Patient: Male, age 62
A 62-year-old man presented with acute dyspnea at rest, requiring high-flow oxygen therapy with a fraction of inspired oxygen of 80% in February 2021. A nasopharyngeal SARS-CoV-2 PCR was negative; however, the patient reported contracting a mild case of COVID-19 in December 2020, which was treated in an outpatient setting. Known comorbidities included hypertension, hyperlipidemia, and diabetes mellitus type II with a negative history of smoking and lung disease. A chest CT scan performed at admission revealed bilateral, diffuse ground-glass opacities, bronchiectasis and subpleural reticular changes consistent with pulmonary fibrosis predominantly in the middle and lower lobes (Fig. 1a, b).
Treatment with high-dose glucocorticoids was initiated, starting with 10 mg/day dexamethasone for 21 days with a switch to oral 25 mg/day prednisolone and 1,500 mg/day mycophenolate mofetil. However, therapy remained ineffective, and lung function progressively worsened (forced expiratory volume of 1.23 L [42%], total lung capacity of 3.1 L [51%] 2 weeks after admission). Imaging demonstrated a rapid decline of his condition with an acute respiratory distress syndrome pattern, upon which the patient was intubated (Fig. 1c, d). The indication of lung transplantation was established in line with previously suggested selection criteria. As a bridge to transplantation, a venovenous extracorporeal membrane oxygenation was implanted a month after admission. A week later, bilateral lung transplantation was successfully conducted.
No major postoperative complications were reported. After undergoing an intensive rehabilitative program, the patient was discharged 2 months later with steadily improving forced expiratory volume values (2.9 L [92%] in June 2021).
The lung explant was examined on grossing and sent for further histological and molecular analysis. The lungs were heavy, firm, with brownish yellowish carnification of the parenchyma, and showed signs of diffuse calcification (Fig. 2), as evidenced by a video demonstration of the macroscopic examination (see online suppl. Materials; see www.karger.com/doi/10.1159/000525457 for all online suppl. material).
As a correlate to the calcification, histology revealed extensive, diffuse interstitial dendriform ossification, comprising of lamellar bone with fatty marrow with focal hematopoiesis (Fig. 3a). Diffuse interstitial fibrosis with bronchiolar, mucinous and transitional cell metaplasia of the alveolar epithelium (Fig. 3b); traction bronchiectasis; bronchiolar mucostasis; fibrinous pleuritic; and multifocal alveolar hemorrhages were evident throughout the parenchyma. Hemosiderin-laden macrophages were a frequent finding (online suppl. Fig. 1). A proliferation of interstitial and intra-alveolar bronchiogenic giant cells exhibiting partial positivity for thyroid transcription factor 1 was observed (not shown). There were various signs of pulmonary remodeling, as evidenced by an increase of interstitial collagen and a disarray of elastic fibers, proliferative diffuse alveolar damage (DAD) and an interstitial accumulation of M2-polarized CD163+ and CD206+ macrophages (Fig. 3c) with an increased expression of phospho-ERK (Fig. 3d) and increased neoangiogenesis (CD105+ vessels) (Fig. 3e). Fibrin staining revealed sparse intra-alveolar fibrinous exudates, corresponding to residual exudative DAD without microthrombi.
Interstitial lymphocytes were predominantly T cells (ratio of CD3+ T cells to CD20+ B cells is 2:1) with an exhausted phenotype (weak PD1 positivity). Cytotoxic T cells (CD8+) and T-helper 1 subsets (Tbet+ TH1) were more frequent than T-helper 2 subsets (GATA3+ TH2) (Fig. 3f, g). T-regulatory cells (FoxP3+ Treg) and gammadelta T cells (gammadelta+) comprised 2-3% of lymphocytes. Plasma cells were polytypic; there was no plasmablast excess (no MUM1+ cells). Mast cells (as evidenced by mast cell tryptase stain) were increased.
Quantitative reverse transcriptase polymerase chain reaction for SARS-CoV-2 revealed low residual viral load in the explanted lung tissue (N-Gene: Ct [cycle threshold] value 36.5) (PCR protocol as previously described). This result was confirmed with the orthogonal method - droplet digital PCR (N1 gene: 0 copies/muL; N2 gene 0.0307 copies/muL). Immunohistochemistry for SARS-CoV-2 nucleocapsid (N)-antigen showed focal endothelial deposition in arterioles (Fig. 3h). Links of the scanned H&E sections as well as all antibody protocols can be found in online supplementary Materials.
Keywords: covid-19, dendriform pulmonary ossification, lung transplant, post-covid-19, pulmonary fibrosis, sars-cov-2
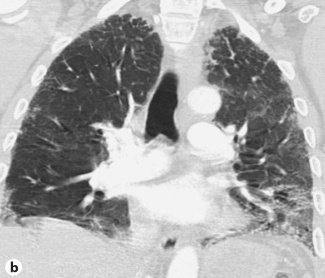
Image caption: coronal. chest CT shows ground-glass and reticular opacities in the dependent lung with bronchiectasis (arrow).